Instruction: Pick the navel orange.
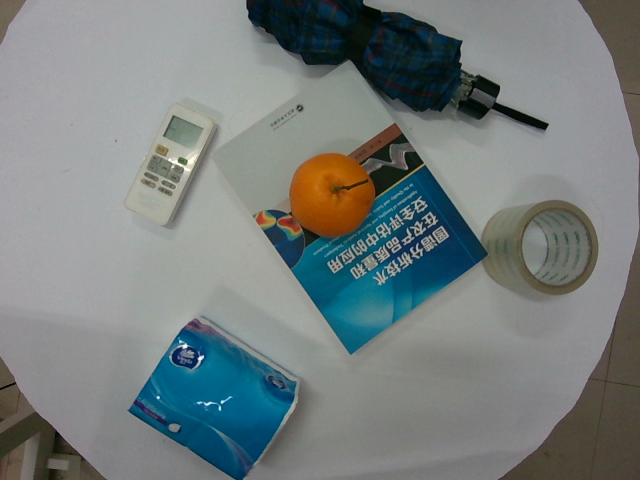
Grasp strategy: vertical